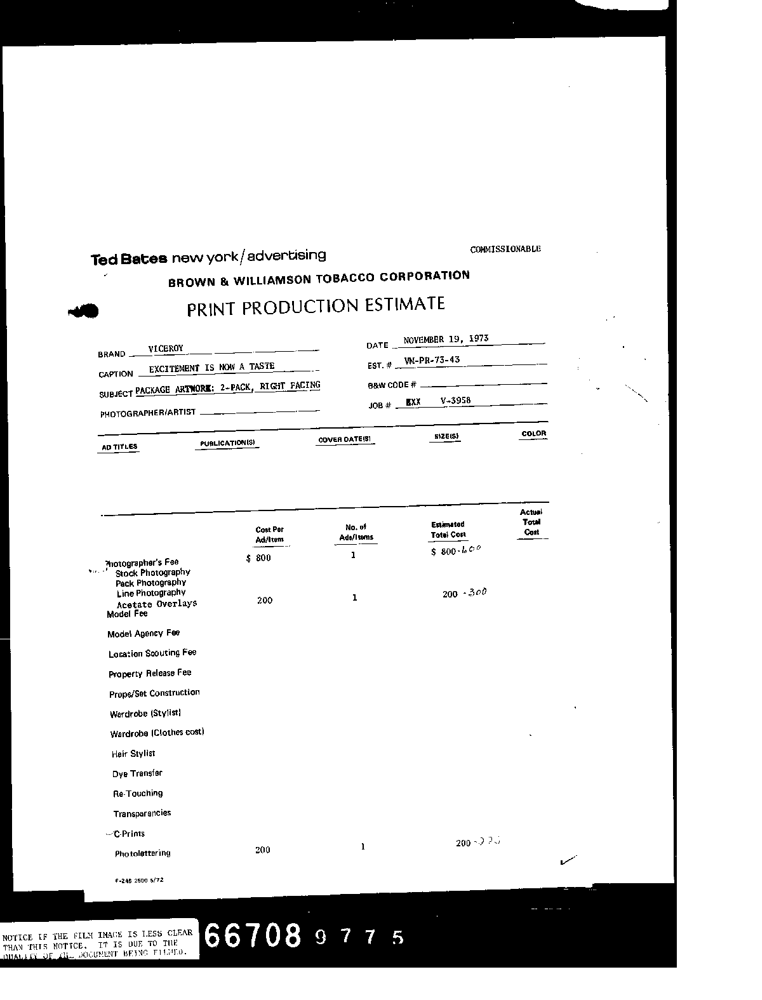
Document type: Invoice